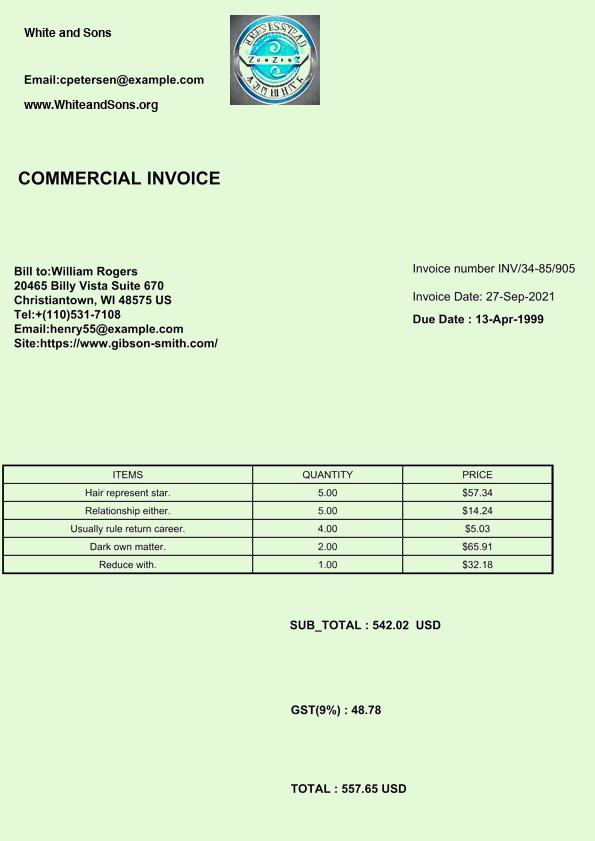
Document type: Invoice